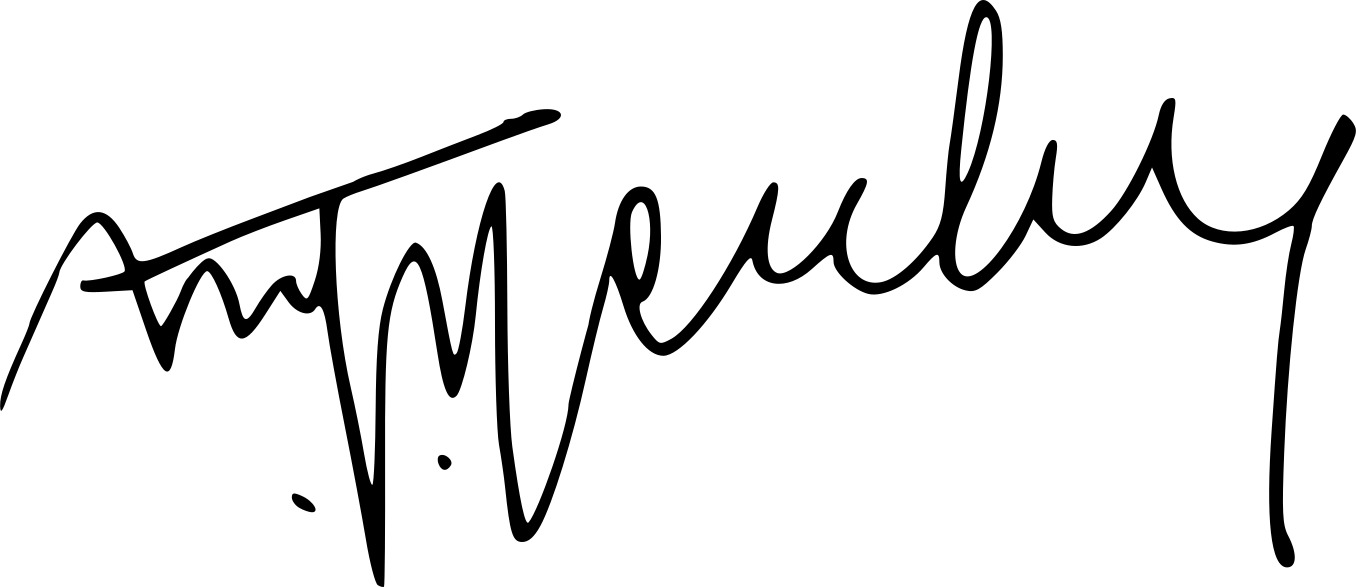
Signature of: todor zhivkov